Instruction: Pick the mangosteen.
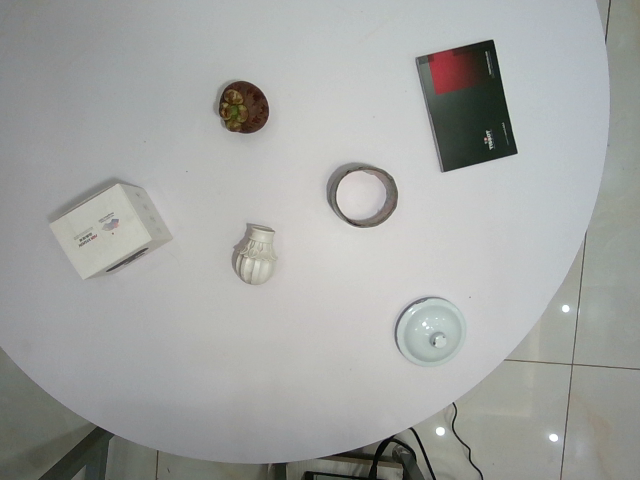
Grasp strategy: vertical